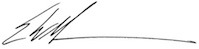
Signature of: ted wheeler